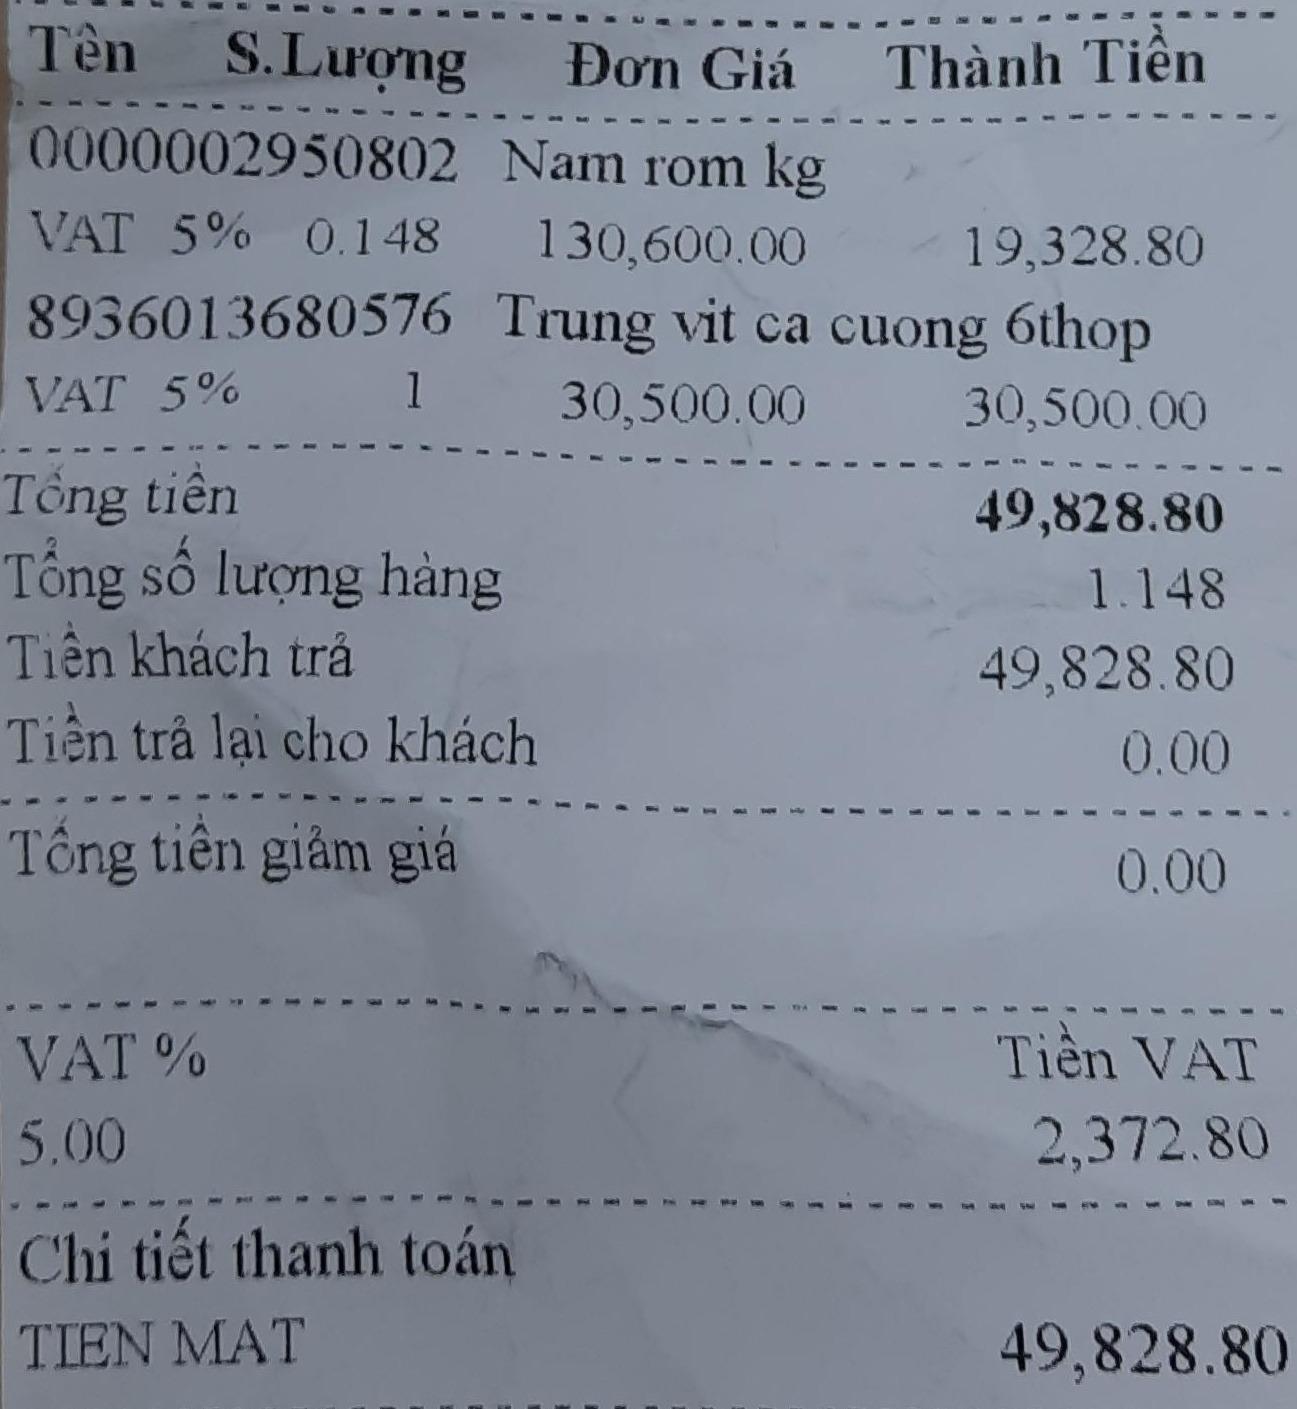
<table>
<tr>
<th>Tên</th>
<th>S.Lượng</th>
<th>Đơn Giá</th>
<th>Thành Tiền</th>
</tr>
<tr>
<td>0000002950802 Nam rom kg </br>VAT 5%</td>

<td>0.148</td>
<td>130,600.00</td>
<td>19,328.80</td>
</tr>
<tr>
<td>8936013680576 Trung vit ca cuong 6thop </br>VAT 5%</td>

<td>1</td>
<td>30,500.00</td>
<td>30,500.00</td>
</tr>
</table>

Tổng tiền 49,828.80
Tổng số lượng hàng 1.148
Tiền khách trả 49,828.80
Tiền trả lại cho khách 0.00
Tổng tiền giảm giá 0.00

VAT % Tiền VAT
5.00 2,372.80

Chi tiết thanh toán
TIEN MAT 49,828.80